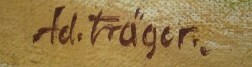
Signature of: adolf träger